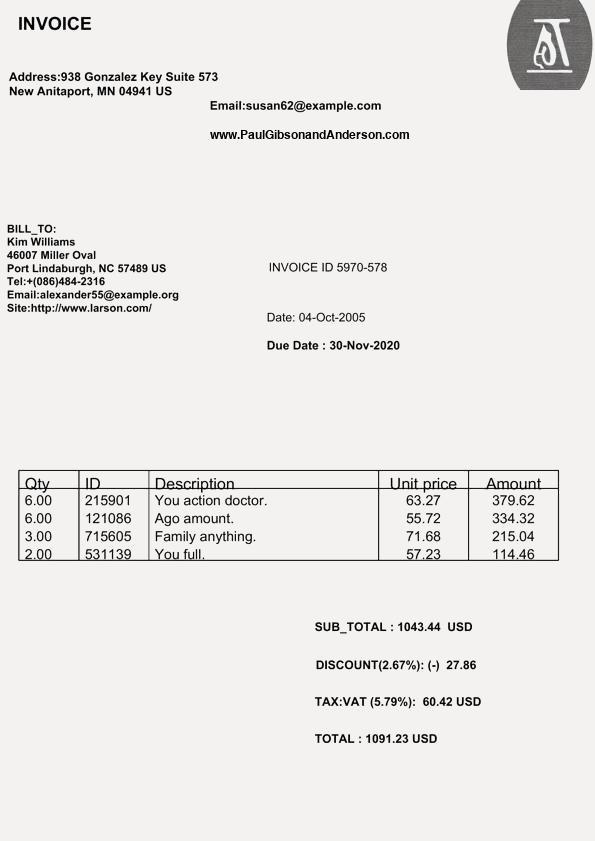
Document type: Invoice